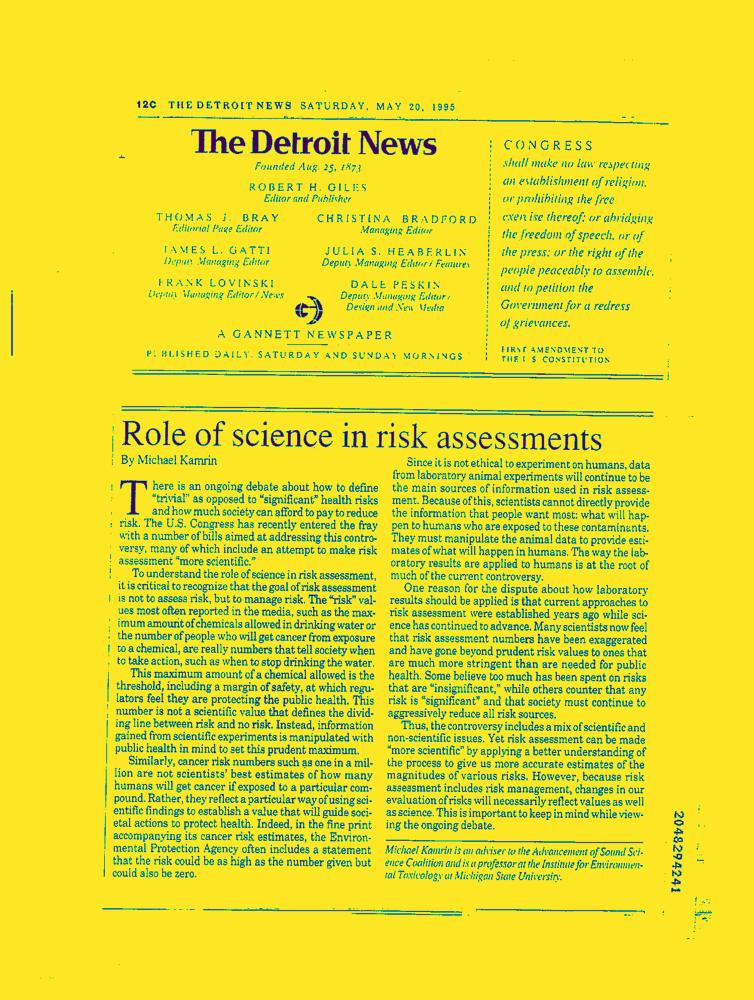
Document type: News-Article